Question: What is the estimated tax bill amount according to the document?
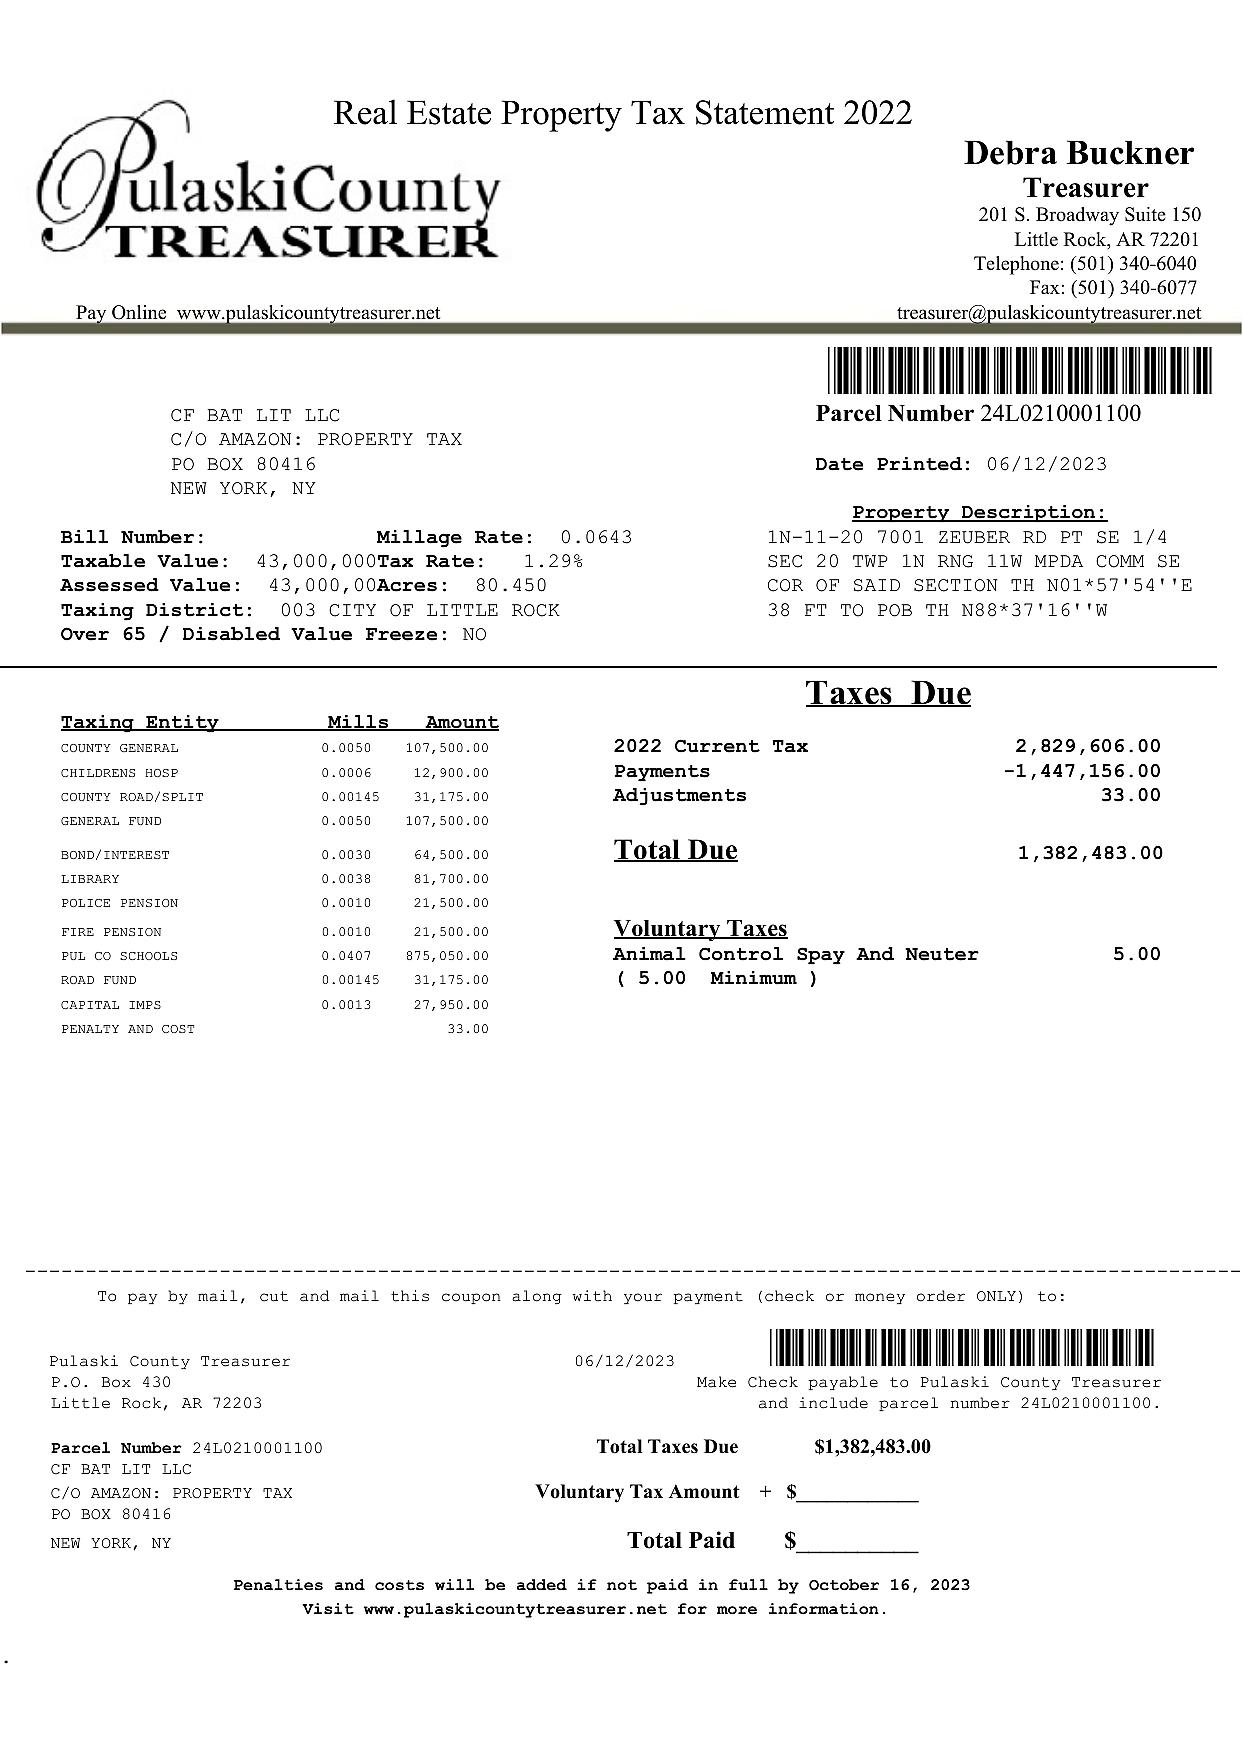
Answer: "1,382,483.00"